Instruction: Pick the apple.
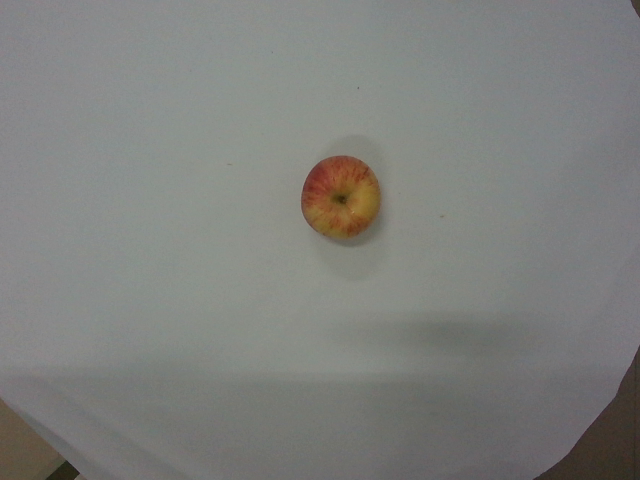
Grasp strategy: vertical